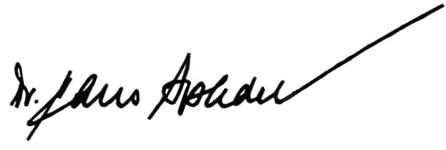
Signature of: hans speidel